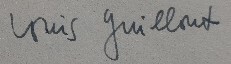
Signature of: louis guilloux